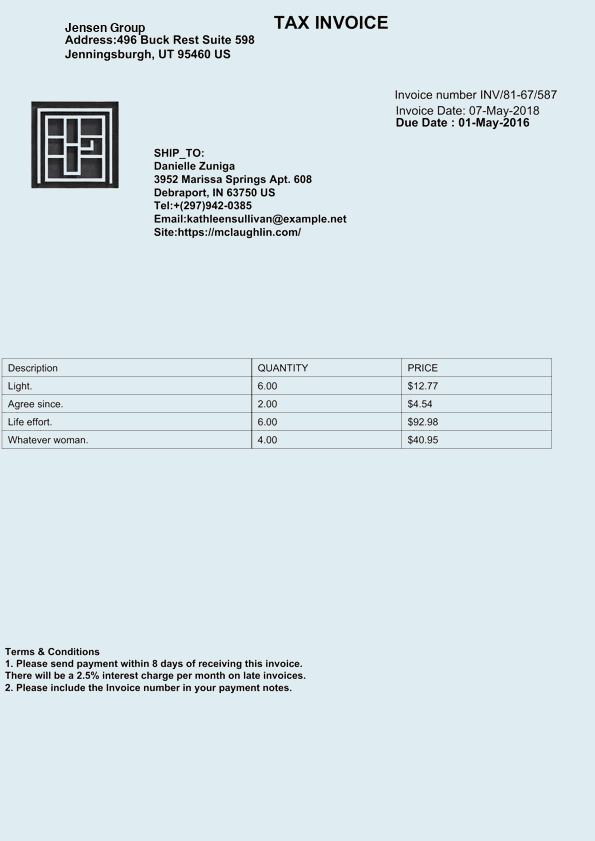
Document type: Invoice